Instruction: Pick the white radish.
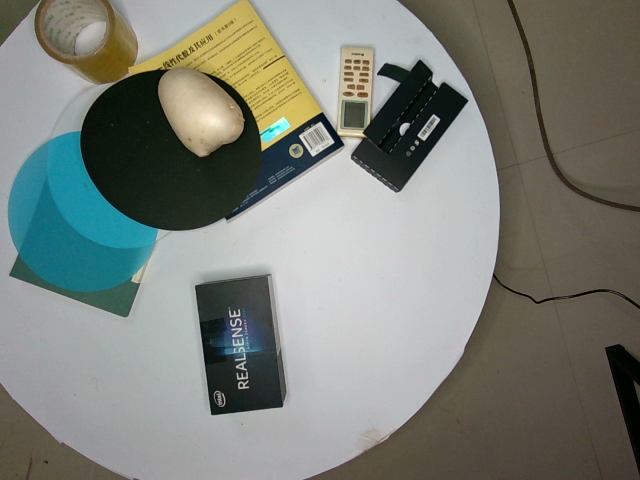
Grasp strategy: vertical